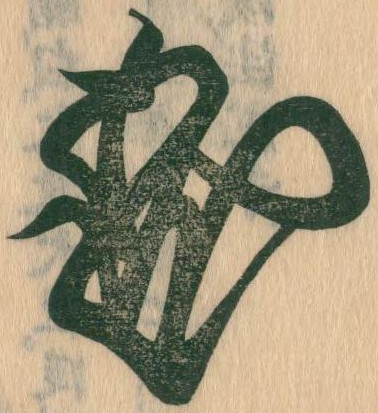
Signature of: konoe taneie